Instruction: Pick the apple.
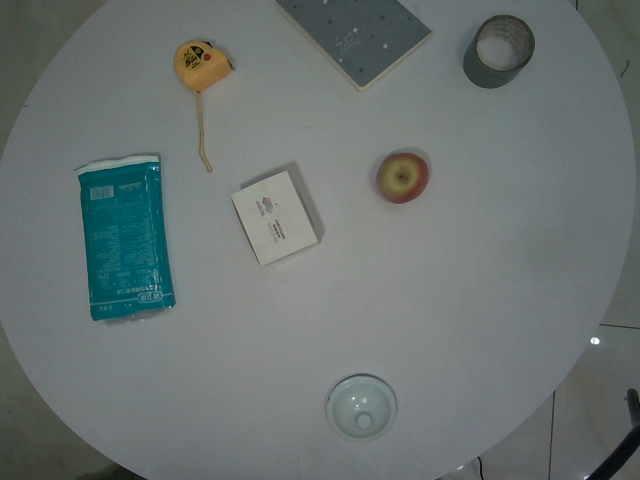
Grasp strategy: vertical